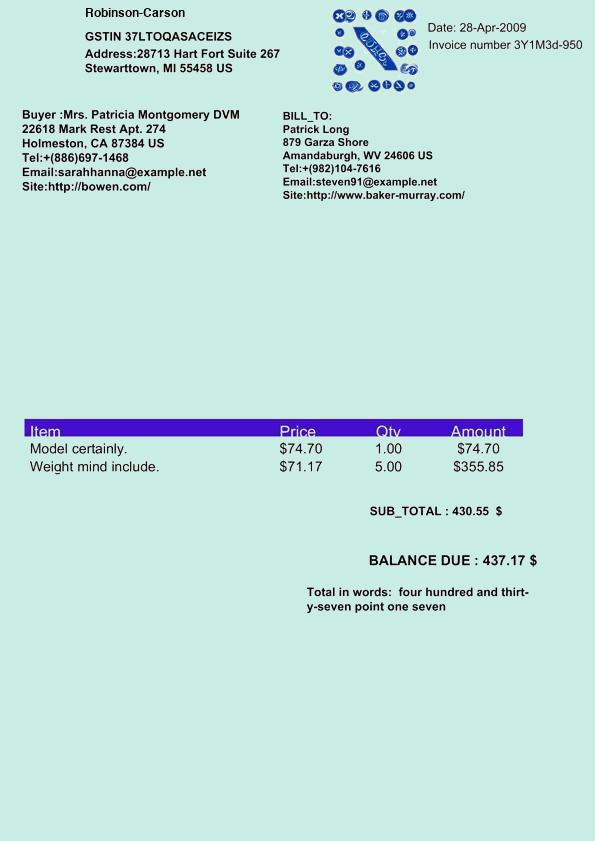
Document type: Invoice